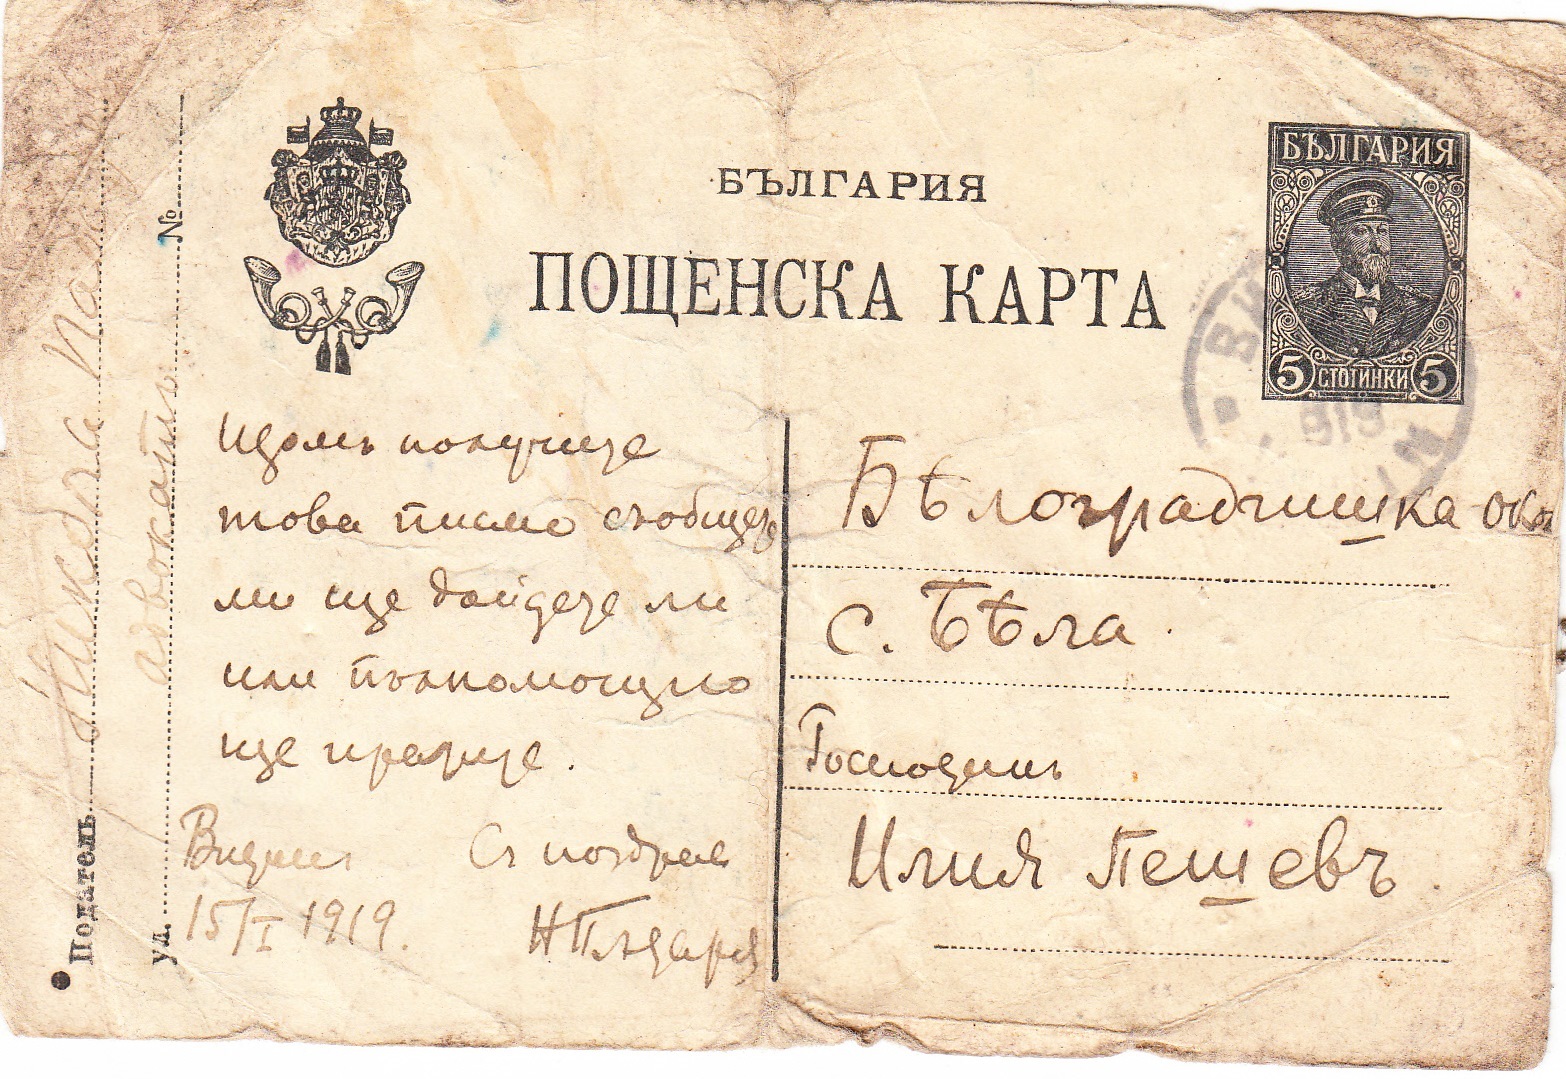
Signature of: nikola padarev